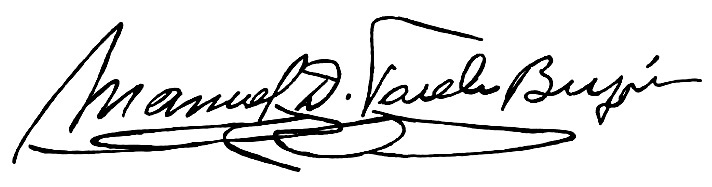
Signature of: manuel daniel varela buxán